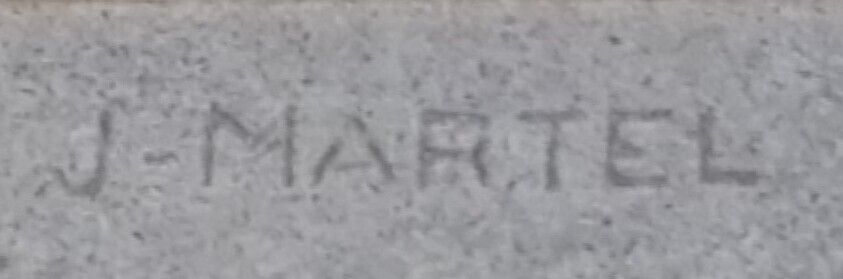
Signature of: joël martel